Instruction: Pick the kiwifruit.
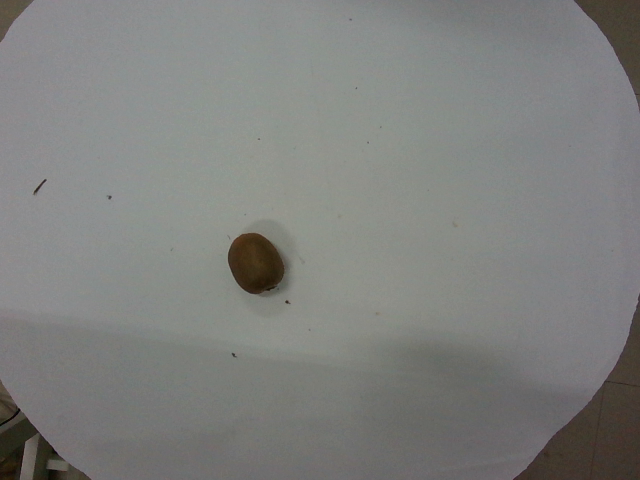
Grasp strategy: vertical